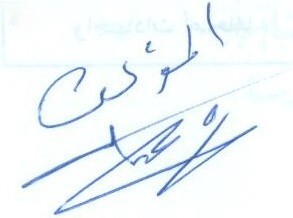
Signature of: ʻabd allāh dannān